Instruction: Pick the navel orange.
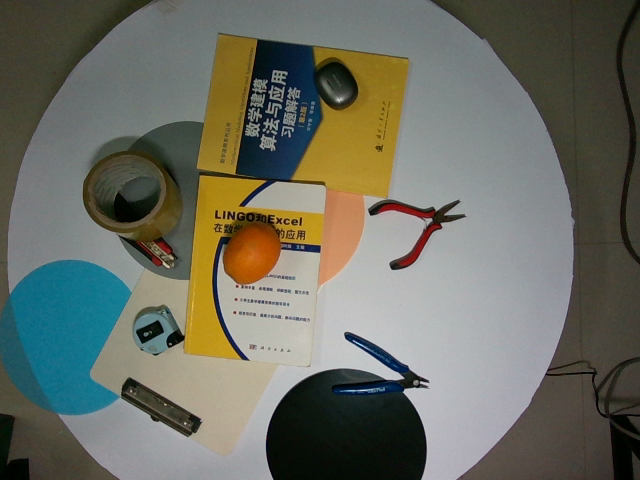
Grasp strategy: vertical